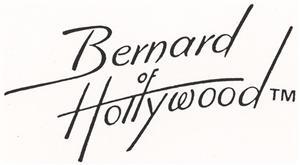
Signature of: bruno bernard